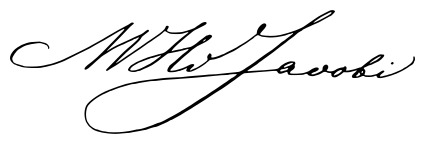
Signature of: moritz von jacobi